Question: In what way does the history help explain the case?
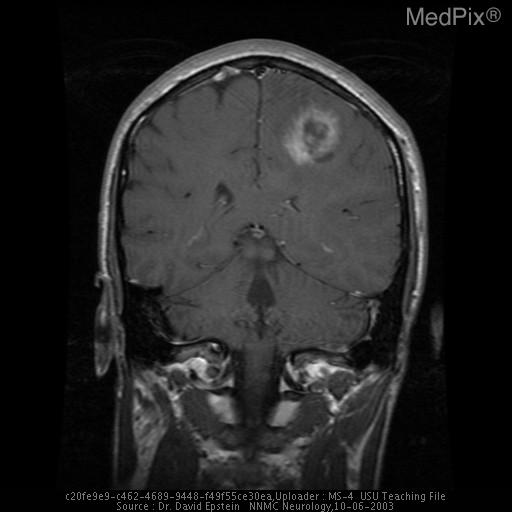
Answer: The patient's history of This patient presented with 3 weeks of progressive weakness in right upper and lower extremities. is key in understanding the case.